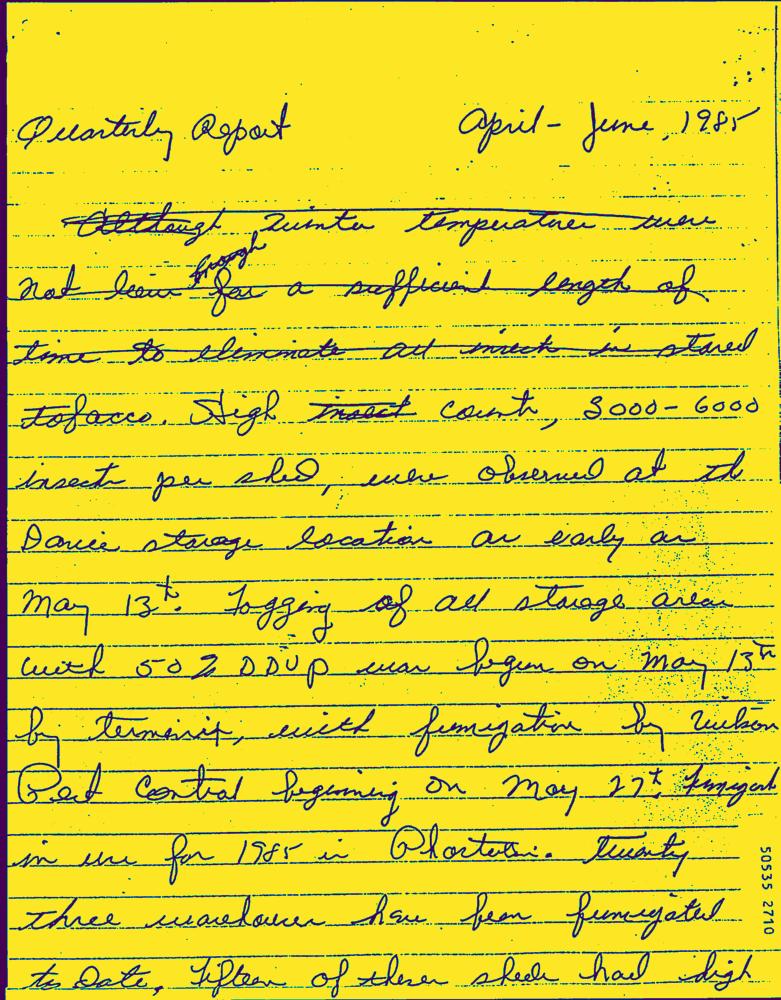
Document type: Hand-Written